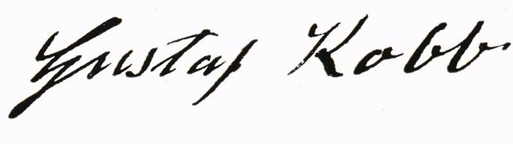
Signature of: gustaf kobb